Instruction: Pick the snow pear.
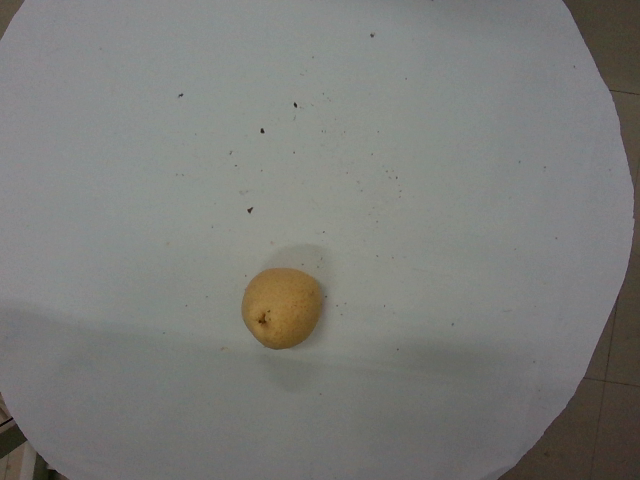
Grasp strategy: vertical